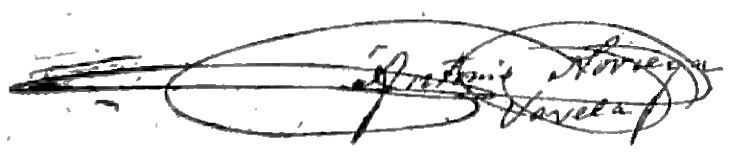
Signature of: antonio noriega varela